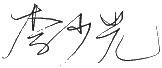
Signature of: ambrose lee